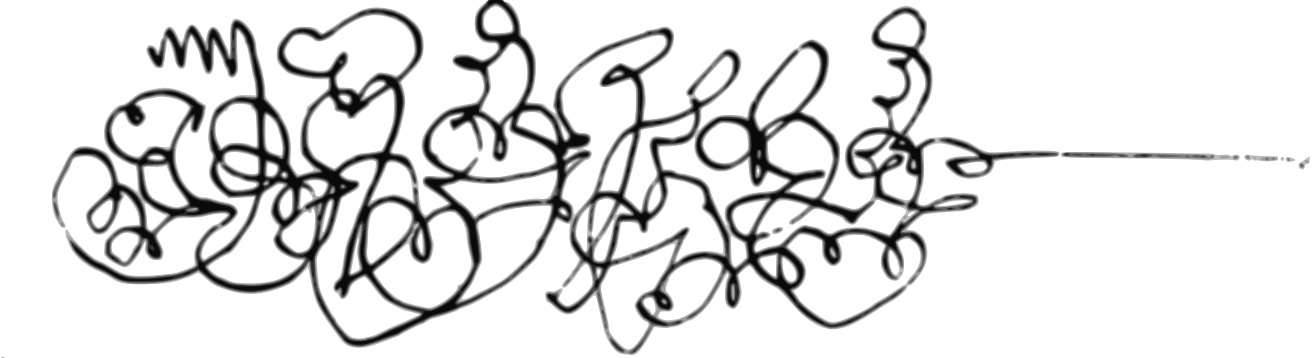
Signature of: constantine ii of georgia